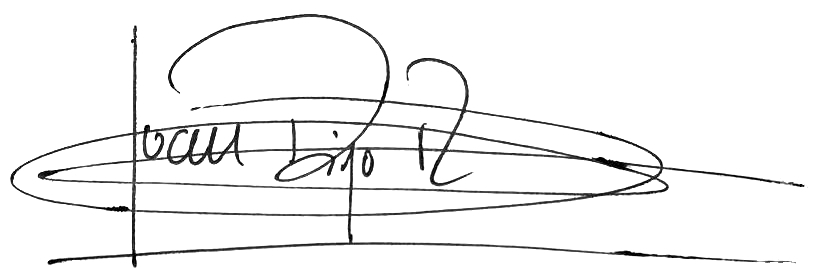
Signature of: juan diego requena ruiz